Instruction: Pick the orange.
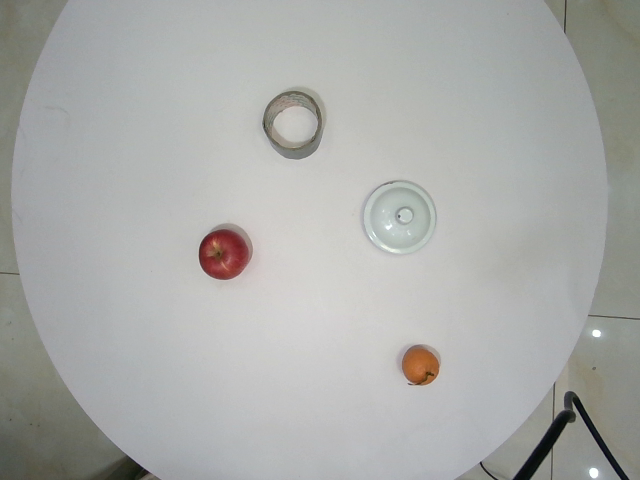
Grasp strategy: vertical